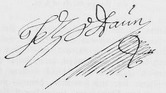
Signature of: leopold joseph von daun